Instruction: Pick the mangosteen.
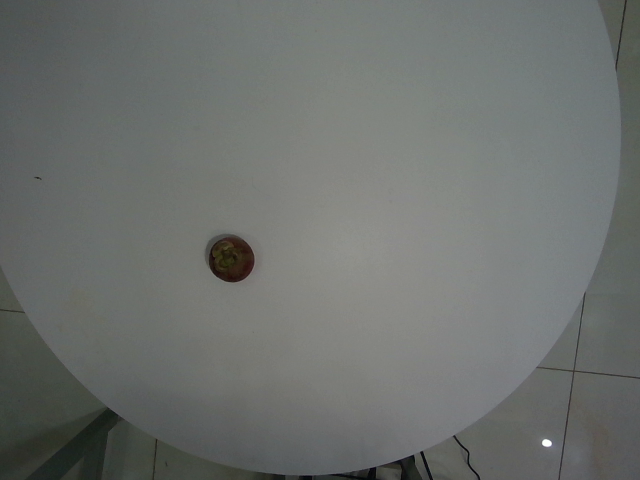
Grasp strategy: vertical